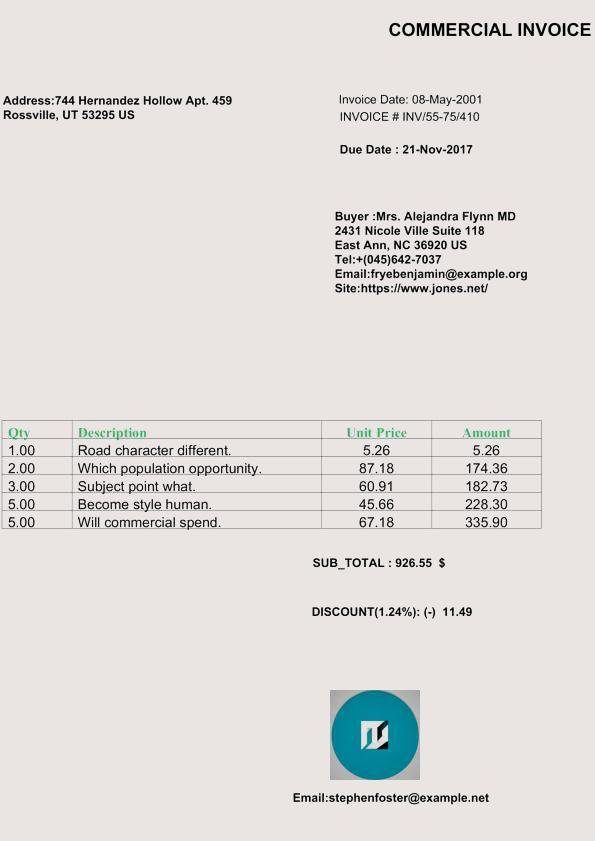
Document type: Invoice